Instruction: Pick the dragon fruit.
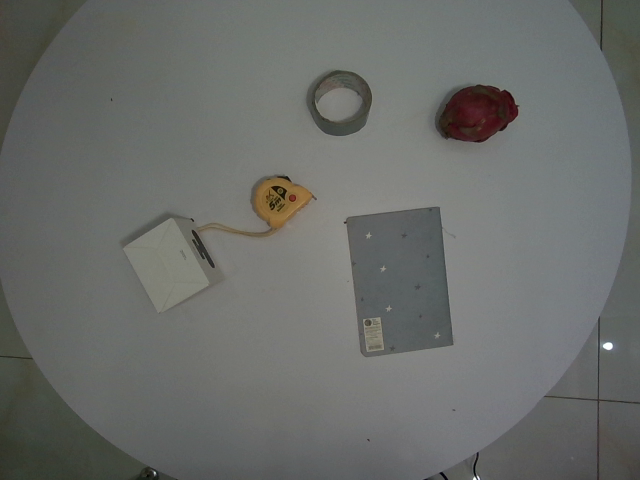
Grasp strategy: vertical